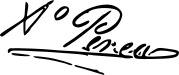
Signature of: alfredo perea